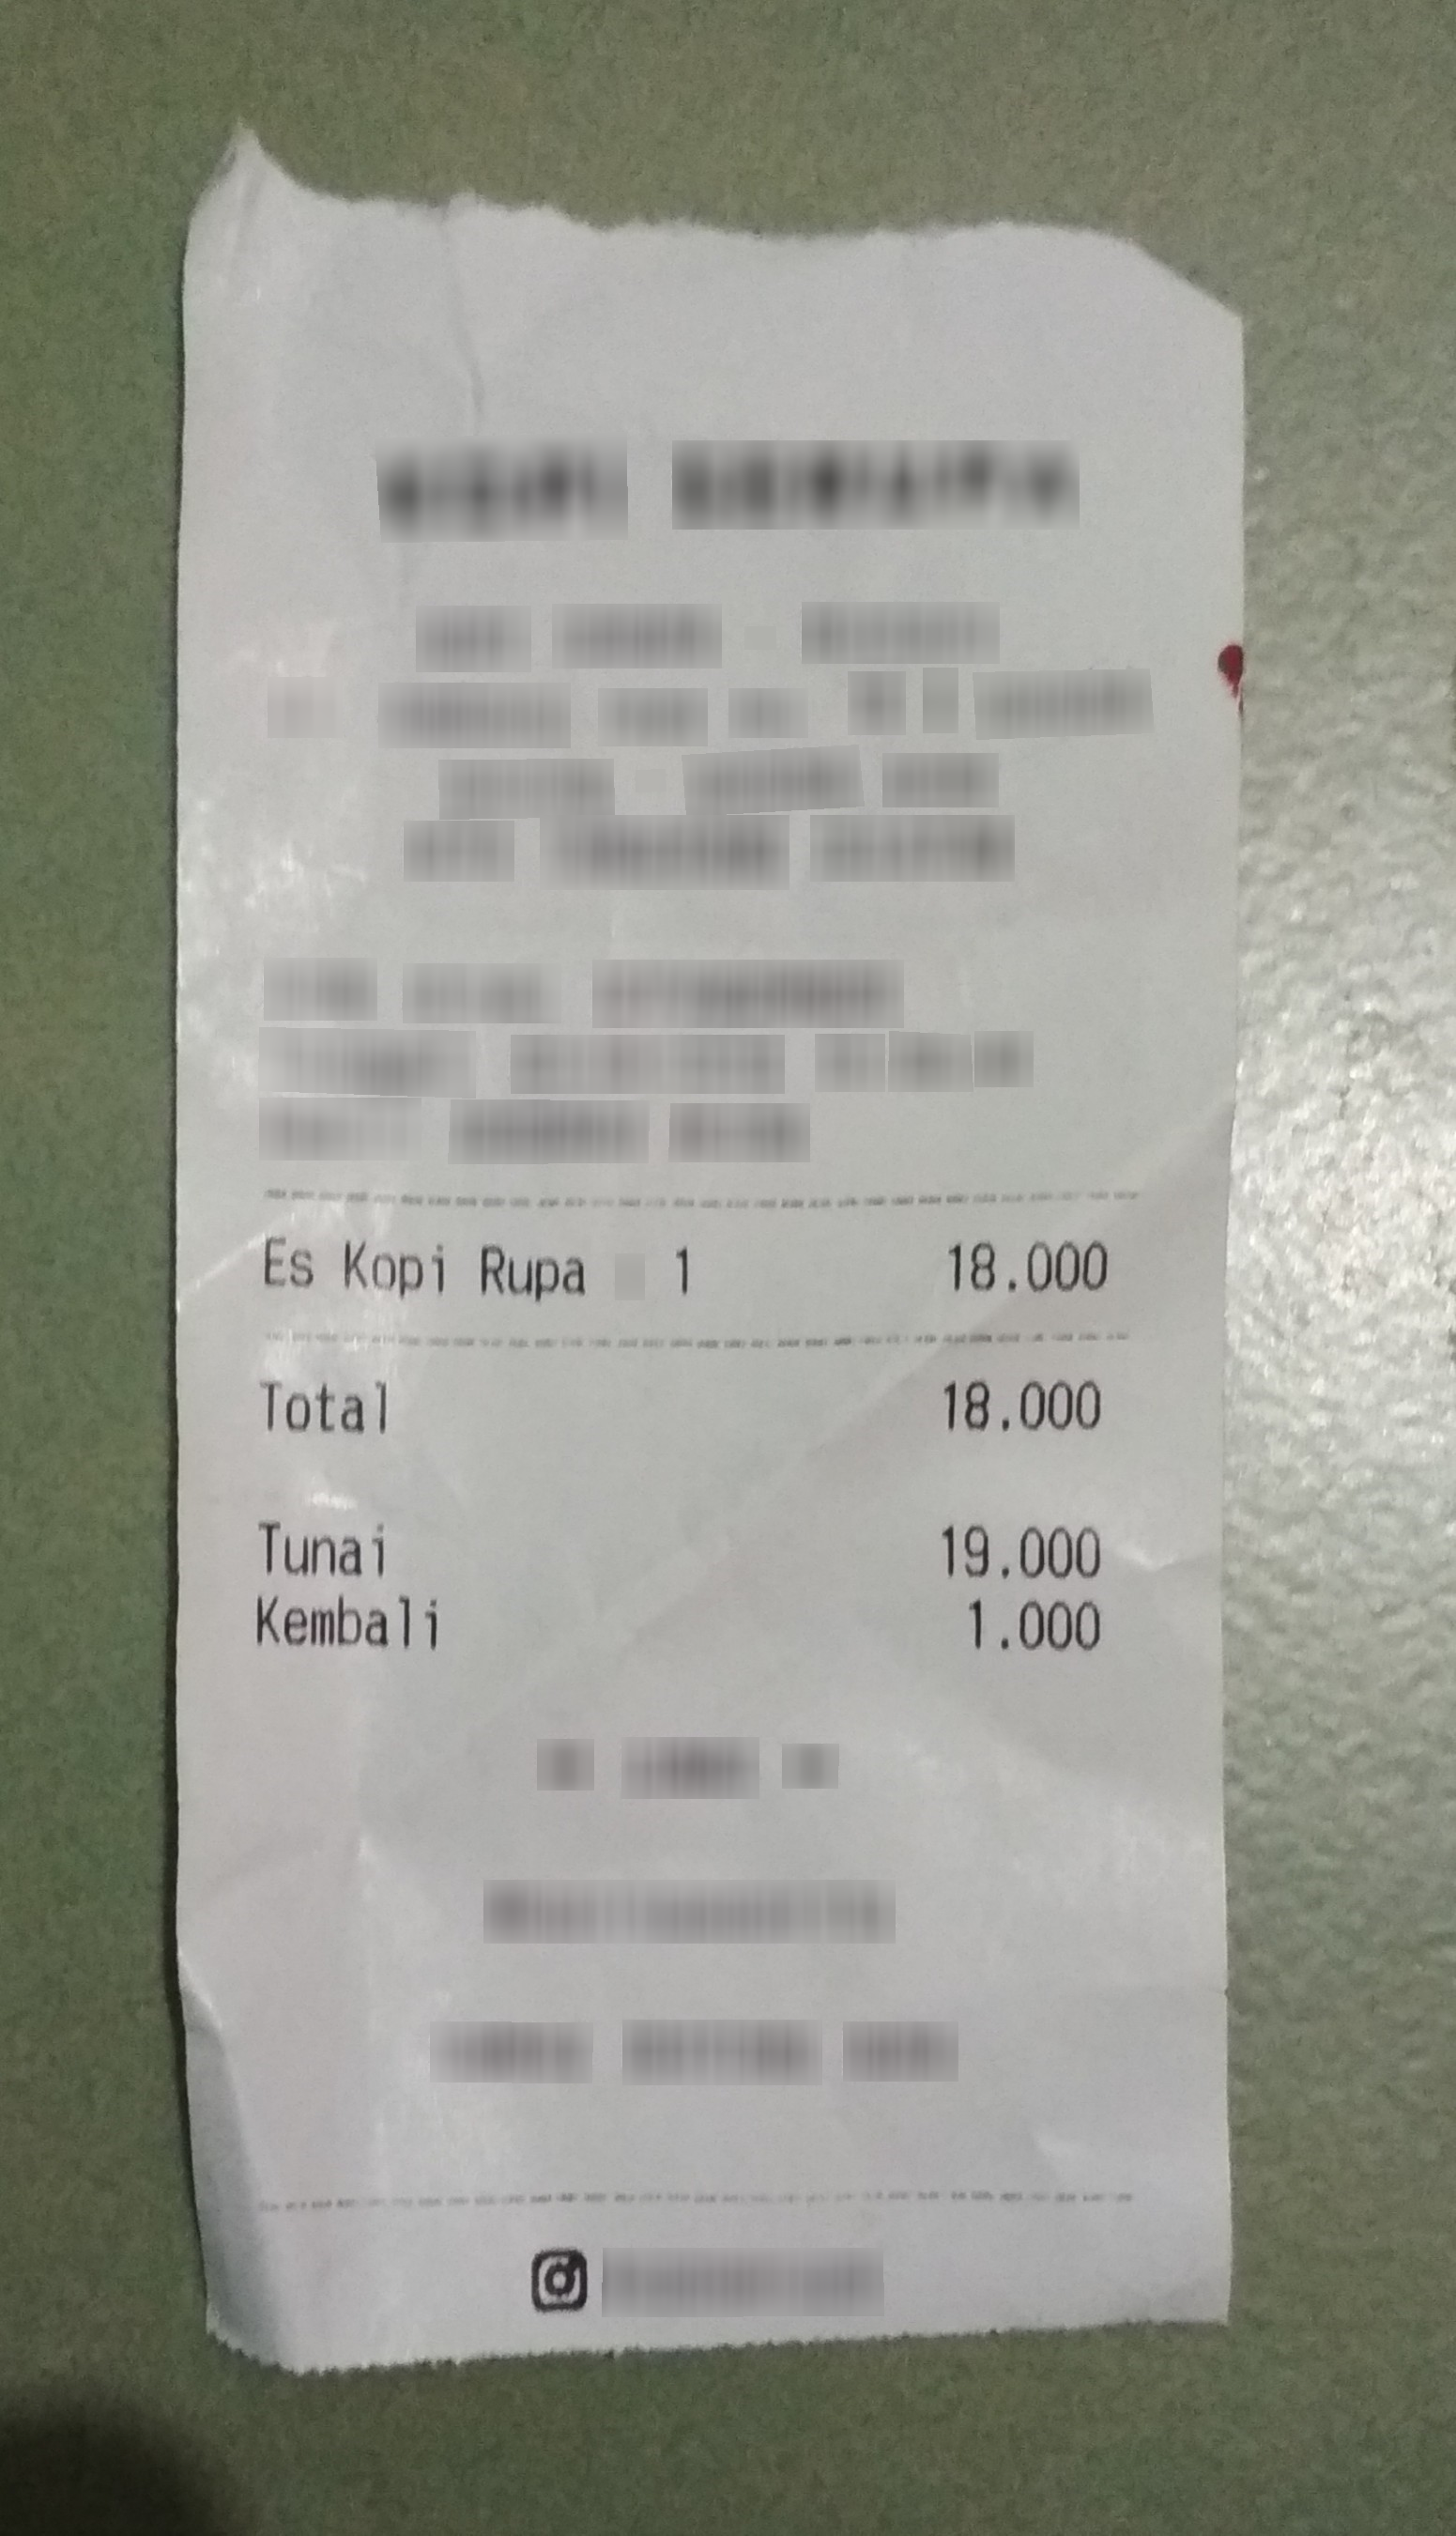
Number of items: 3
Total: 18.000
OCR text regions:
text: Es
text: Kopi
text: Rupa
text: 1
text: 18.000
text: Total
text: 18.000
text: Tunai
text: 19.000
text: Kembali
text: 1.000